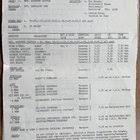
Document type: Invoice